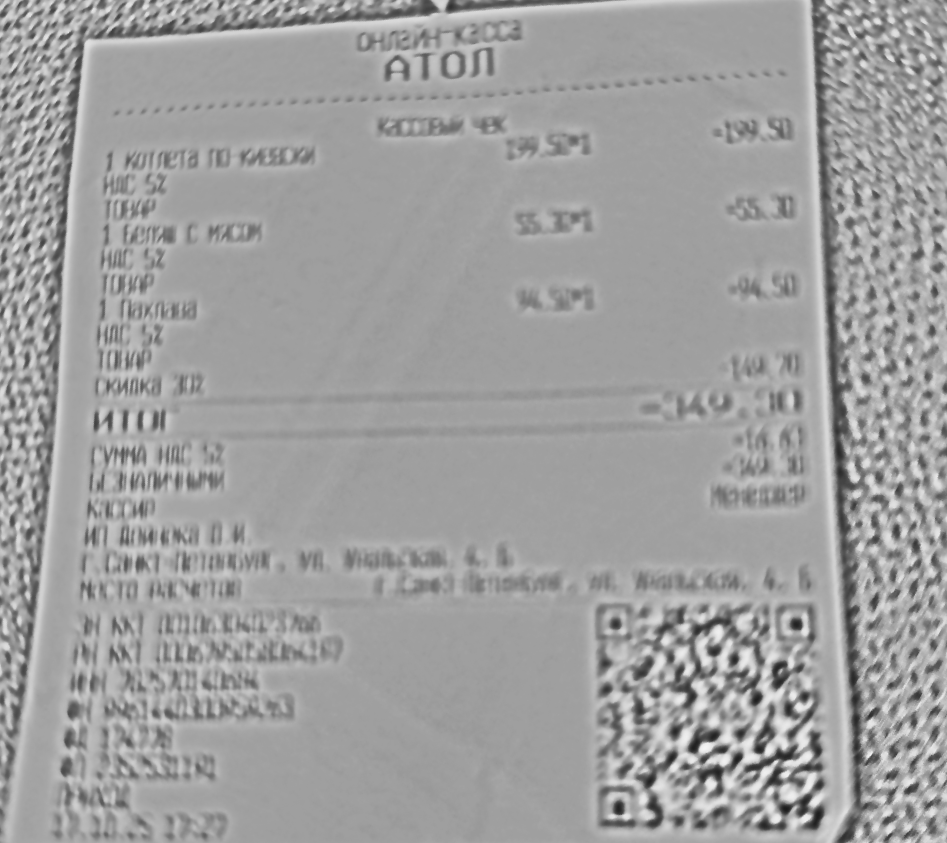
Продавец: ИП Дейнека О.И.
Дата: нераспознано
Товары: КОТЛЕТА ПО-КИЕВСКИ; Беляш с мясом; Пахлава
Количество: 1; 1; 1
Цена: 199.50; 55.30; 94.50
Сумма: 199.50; 55.30; 94.50
Итого: нераспознано